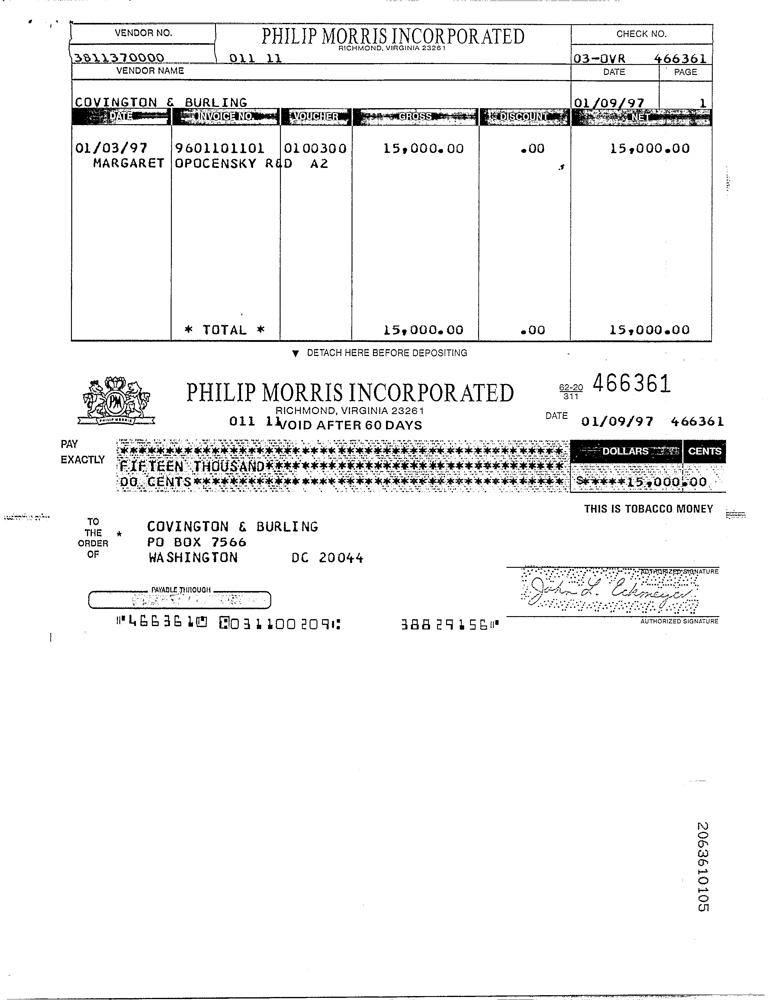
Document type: Invoice